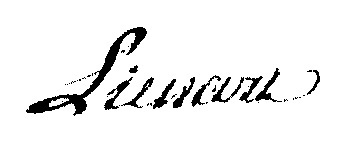
Signature of: antoine marie rodolphe liénart